Question: Talk about the condition:
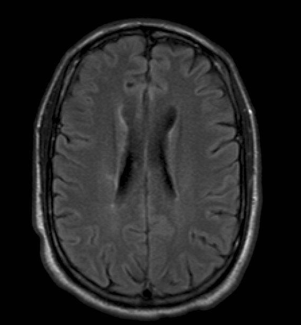
Answer: The disease is discussed as: Monocular Blindness - Optic nerve proximal to Chiasm
• Retinal Detachment
• Central Retinal Artery/Vein Occlusion
• Optic Neuritis
• Trauma
• Tumor

Bitemporal Hemianopsia - Suprasellar lesion behind chiasm
• Pituitary Adenoma

Homonymous Hemianoposia - Distal to Chiasm:
• 40% Occipital, 25% Temporal, 5% optic tract and LGB
• 70% infarcts, 15% neoplasms, 5% hemorrhage, ??% trauma
>>>PCA infarct
>>>MCA infarct
>>>AChA infarct (Eur Neurol 2000;43(1):35-8)
>>>Watershed Infarcts (Acta Med Scand 1984;216(4):417-22)
>>>Carotid Dissection (J Neuroophthalmol 1999 Jun;19(2):136-9)
>>>Chiropractic Manipulation (Am J Ophthalmol 1997 Jun;123(6):851-2)
• Lateral Geniculate Body (LGB)
• Occipital Infarct
>>>Unilateral progressing to Bilateral (J Neurol Neurosurg Psychiatry 1983 Jan;46(1):78-80)

Quandrantanopsia - Optic Radiations distal to LGB (Lateral Geniculate Body)  Lesions in Myer's loop cause a superior quadrantanopsia.

Test yourself:
http://www.thinkingmedicine.com/elearning/vfield/
http://www.thebarrow.org/Education_And_Resources/Barrow_Quarterly/205263
http://en.wikipedia.org/wiki/Lateral_geniculate_nucleus
http://en.wikipedia.org/wiki/File:ERP_-_optic_cabling.jpg
http://www.ihrfoundation.org/intracranial/hypertension/info/C68/
http://www.osnsupersite.com/view.aspx?rid=29843
http://www.reingoldeyecenter.com/glaucoma.aspx